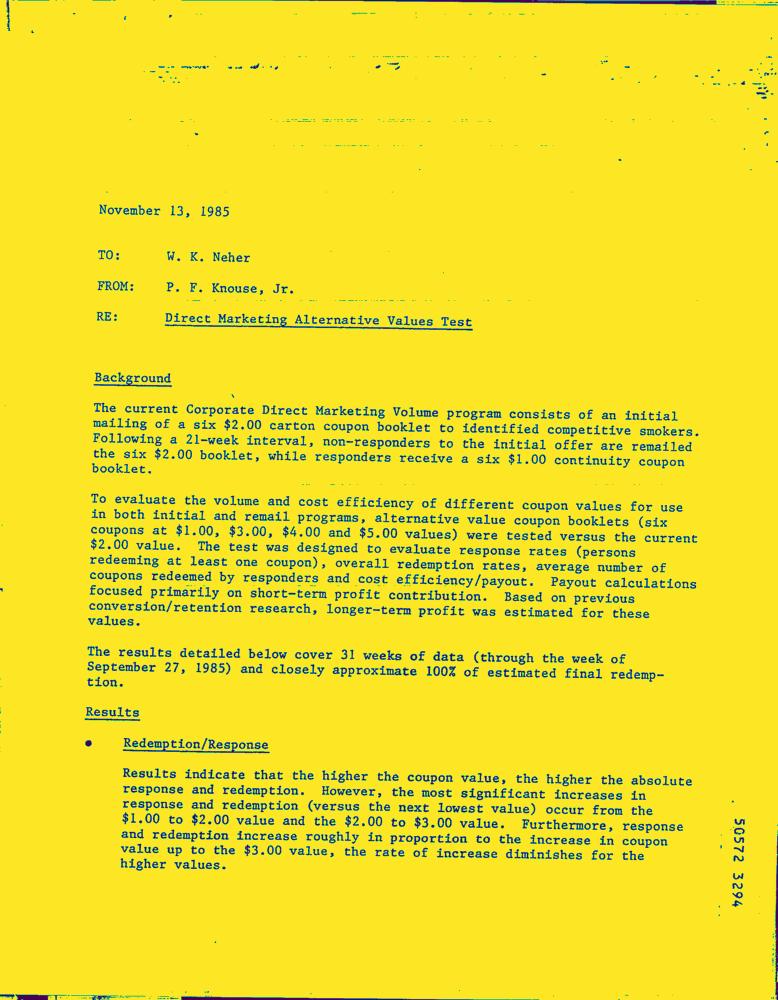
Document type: Letter-Doc